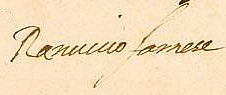
Signature of: ranuccio i farnese